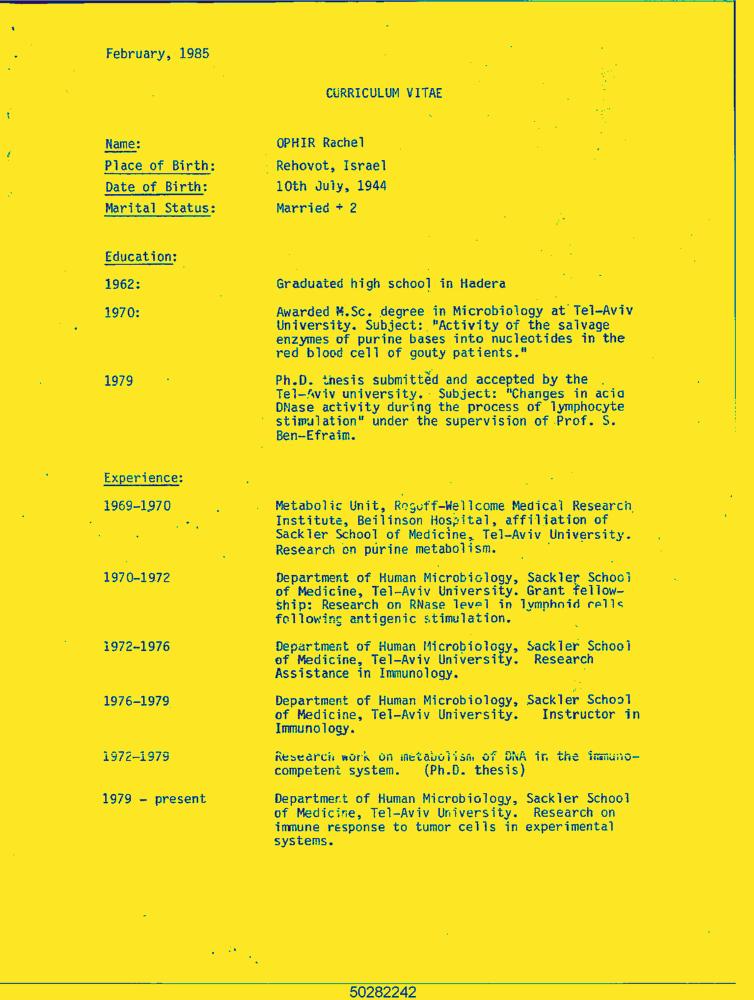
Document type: Resume-Doc